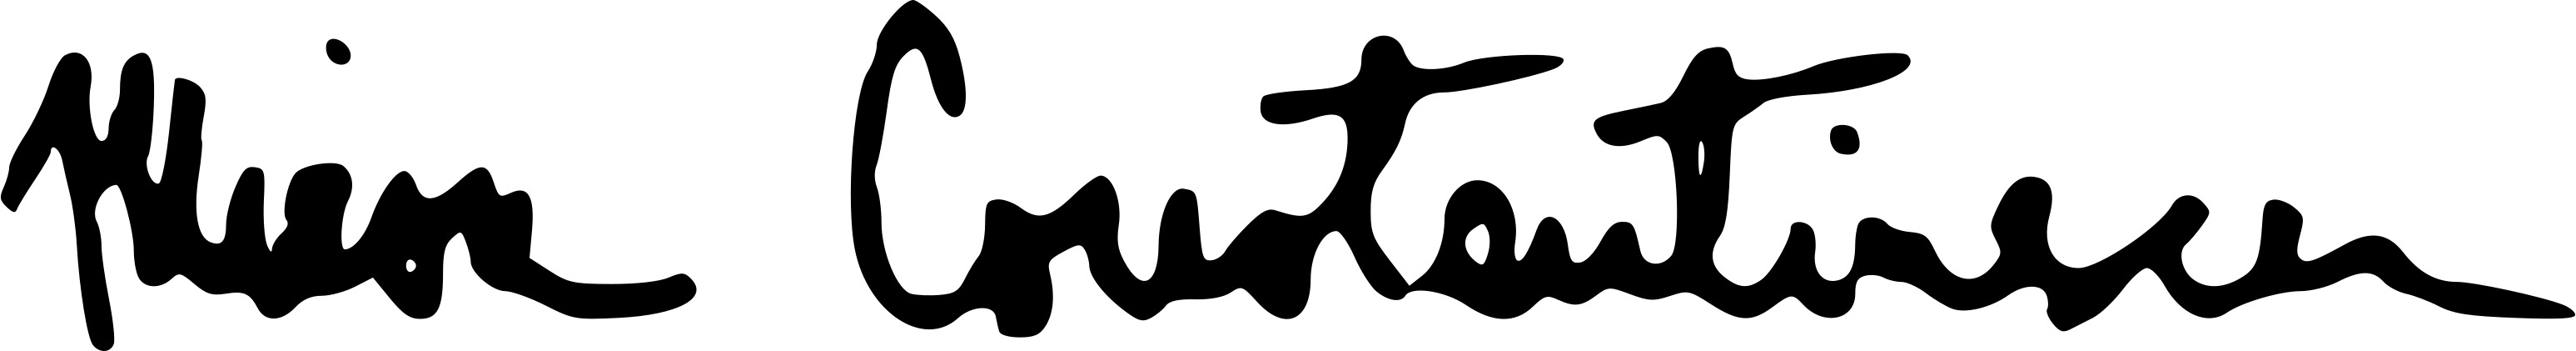
Signature of: miron constantinescu